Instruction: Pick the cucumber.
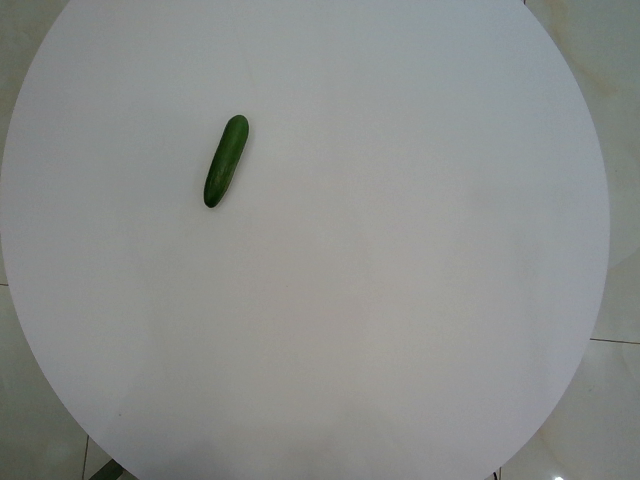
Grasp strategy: vertical